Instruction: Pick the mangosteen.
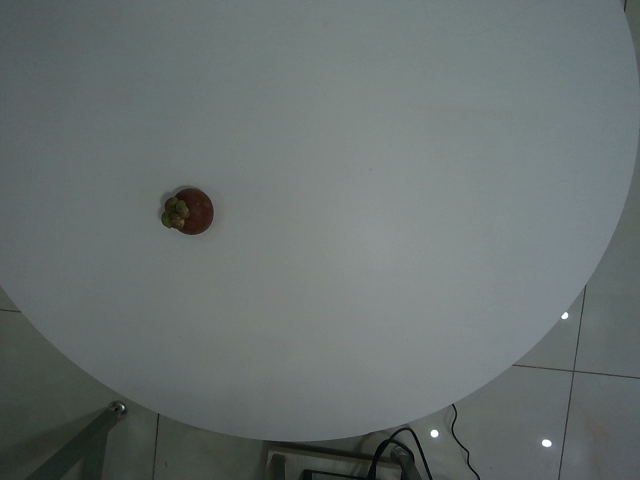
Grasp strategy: vertical